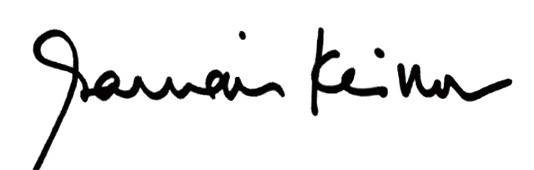
Signature of: garrison keillor